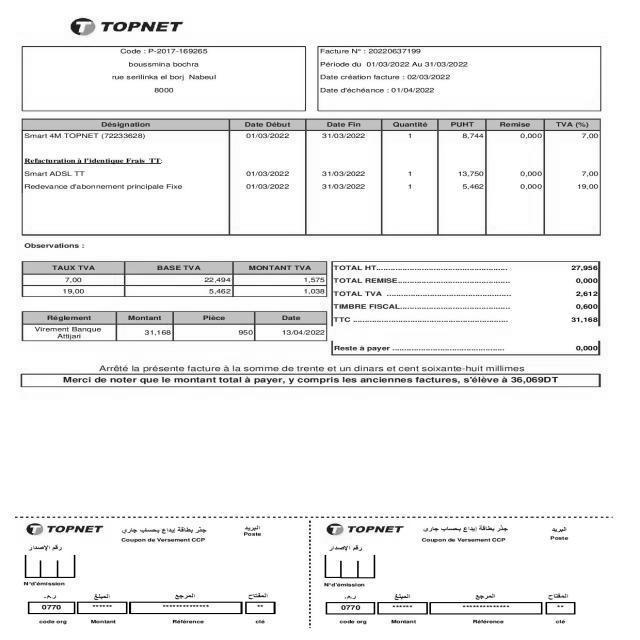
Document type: Invoice